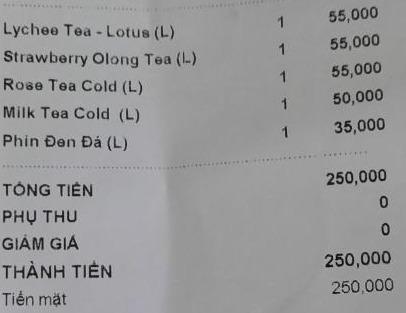
<table>
<tr>
<td>Lychee Tea - Lotus (L)</td>
<td>1</td>
<td>55,000</td>
</tr>
<tr>
<td>Strawberry Olong Tea (L)</td>
<td>1</td>
<td>55,000</td>
</tr>
<tr>
<td>Rose Tea Cold (L)</td>
<td>1</td>
<td>55,000</td>
</tr>
<tr>
<td>Milk Tea Cold (L)</td>
<td>1</td>
<td>50,000</td>
</tr>
<tr>
<td>Phin Đen Đá (L)</td>
<td>1</td>
<td>35,000</td>
</tr>
</table>

TỔNG TIỀN 250,000
PHỤ THU 0
GIẢM GIÁ 0
THÀNH TIỀN 250,000
Tiền mặt 250,000